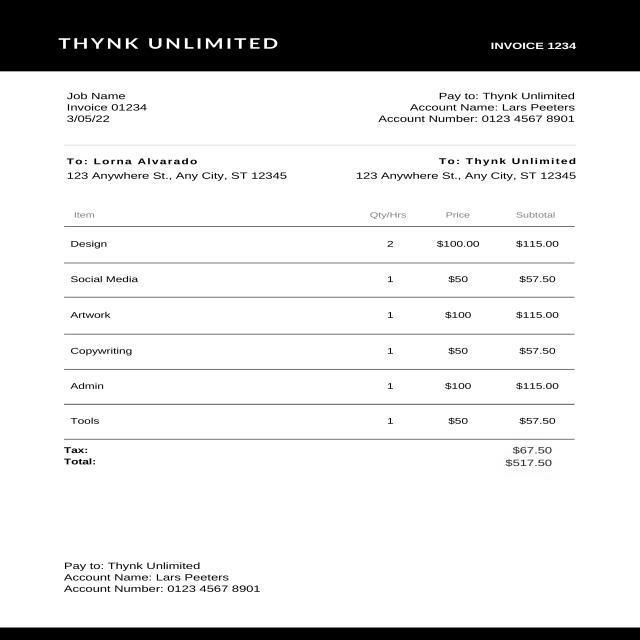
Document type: Invoice